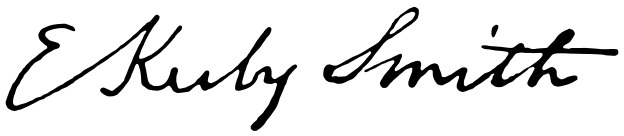
Signature of: edmund kirby smith